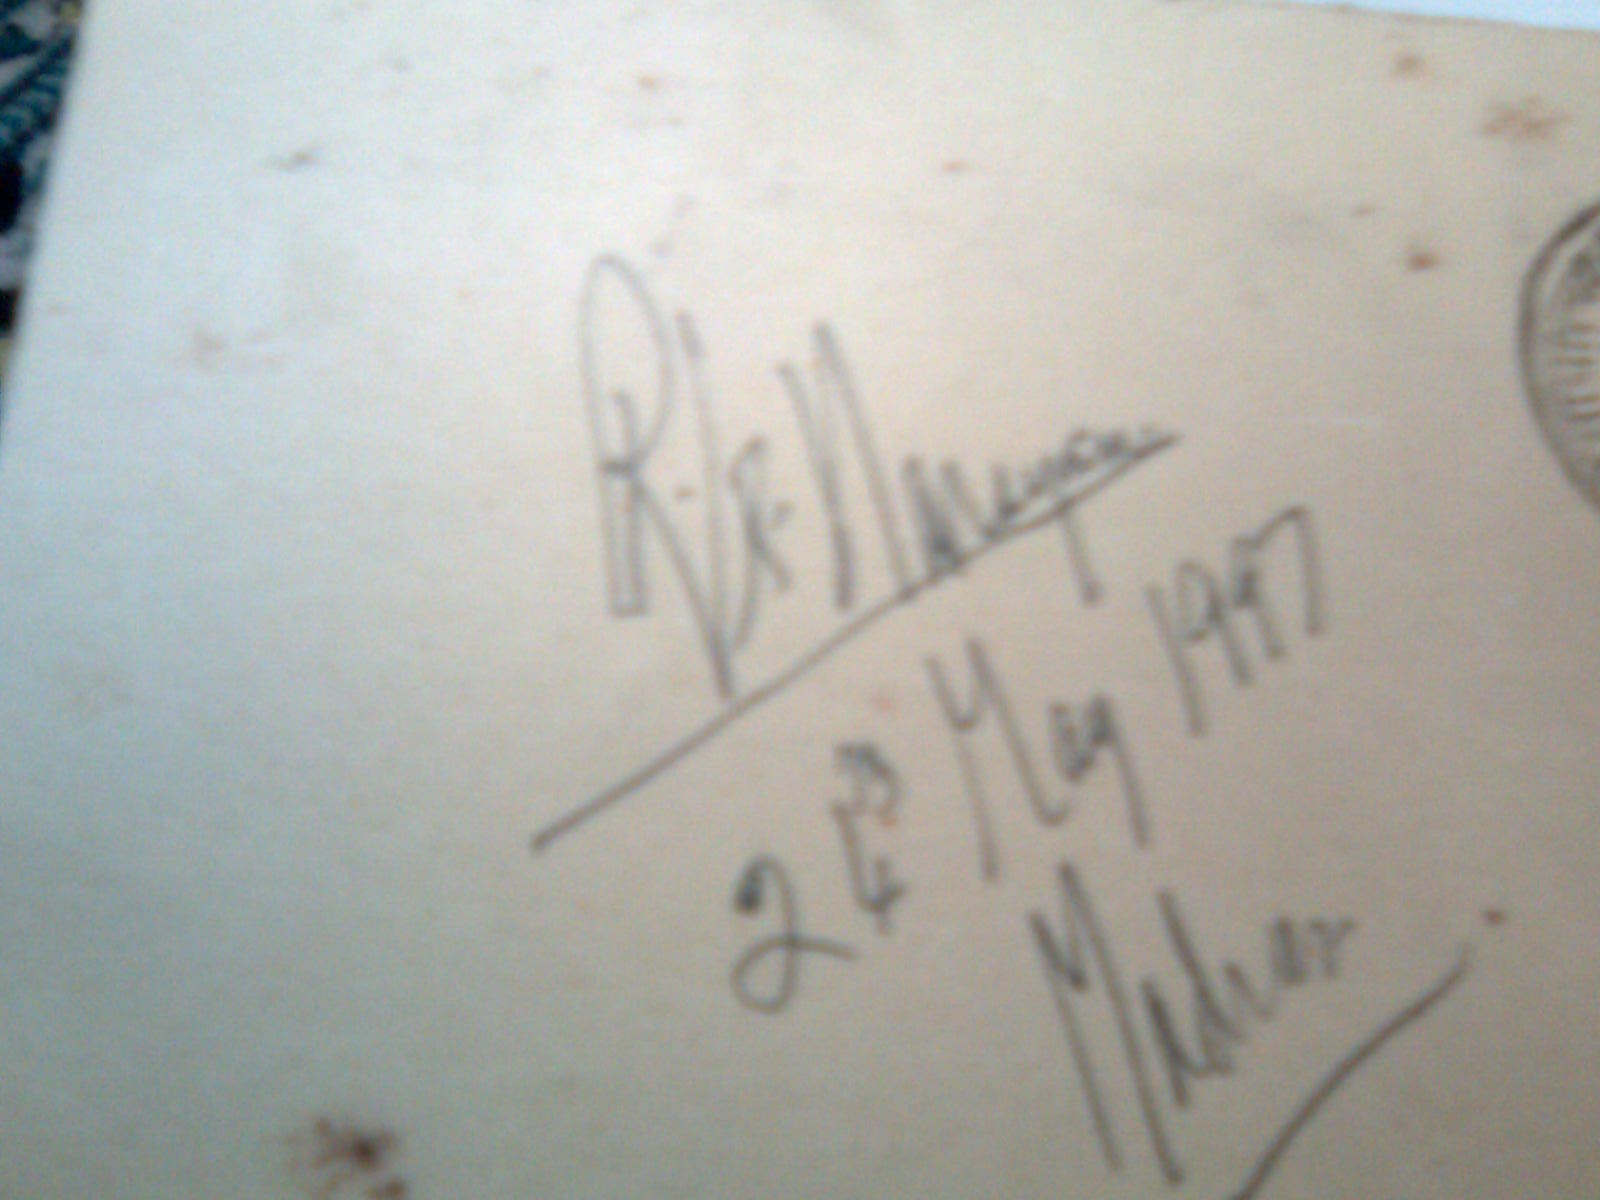
Signature of: r k narayan